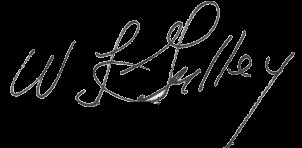
Signature of: warren gulley